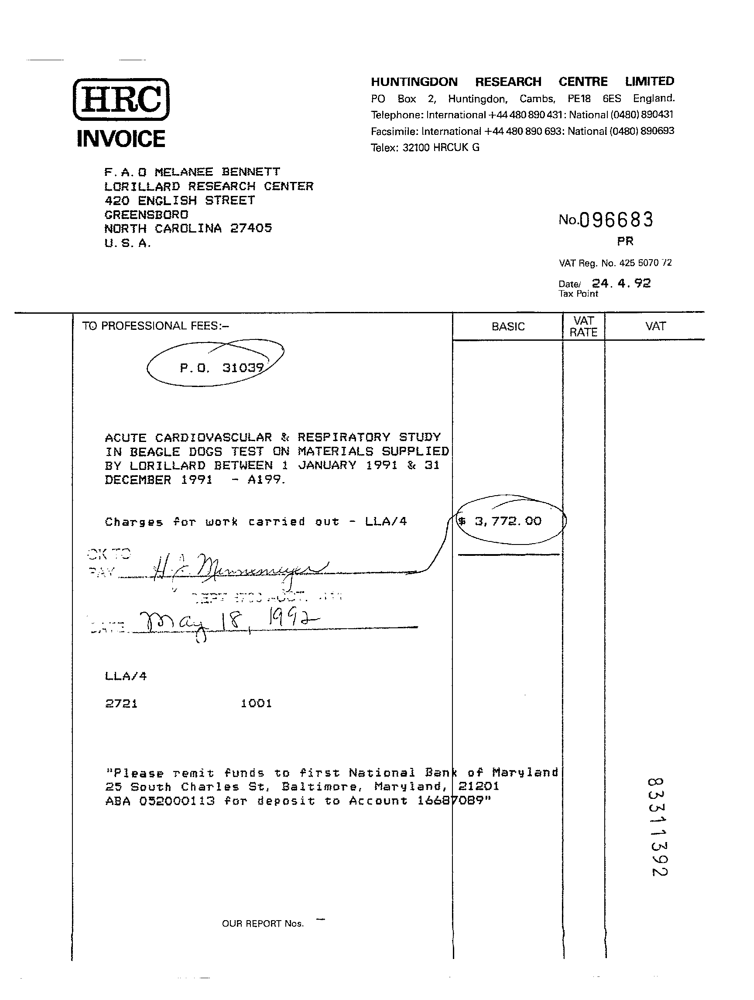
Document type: Invoice